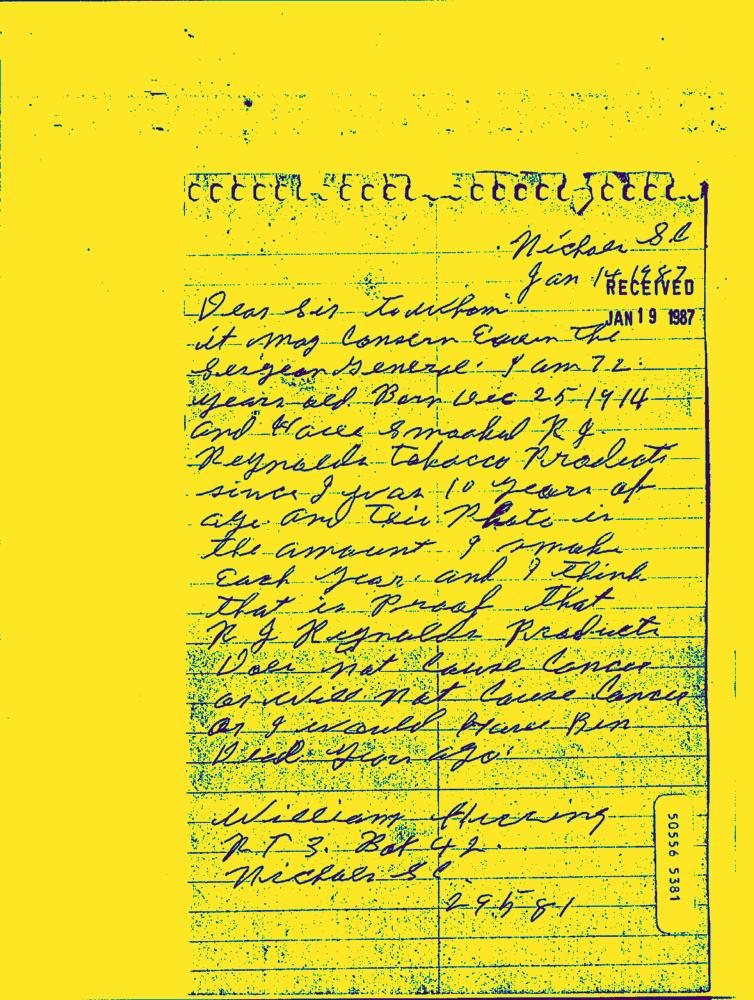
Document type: Hand-Written